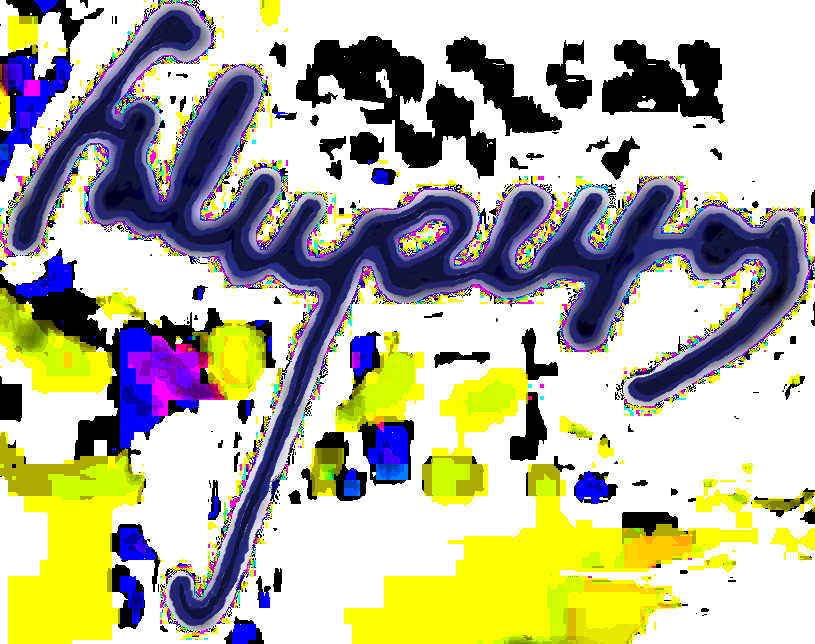
Signature of: kirill meretskov